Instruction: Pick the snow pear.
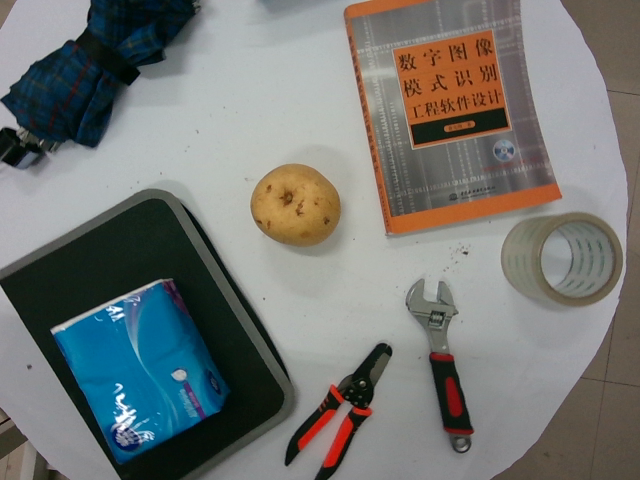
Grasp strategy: vertical